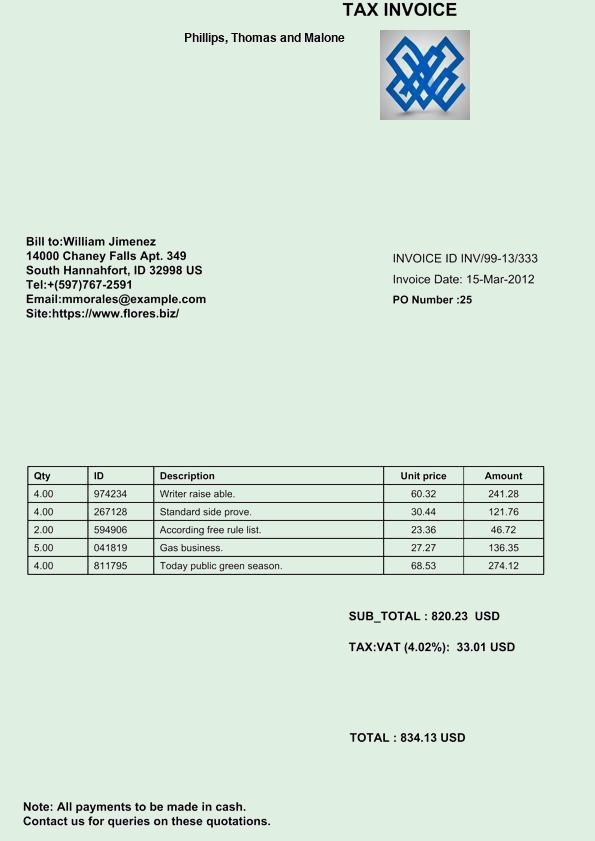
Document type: Invoice